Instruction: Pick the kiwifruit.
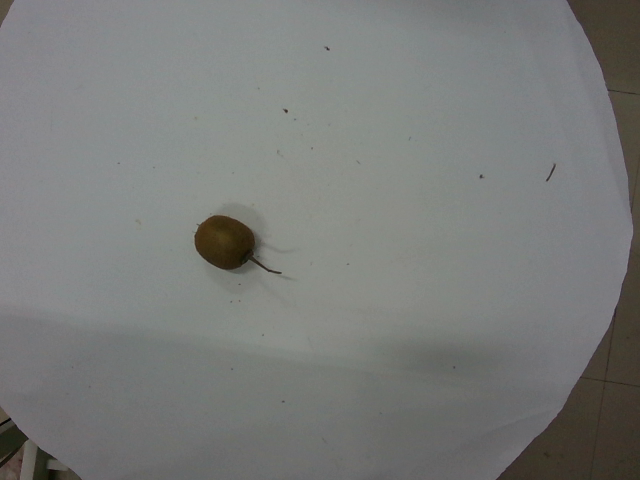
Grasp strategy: vertical